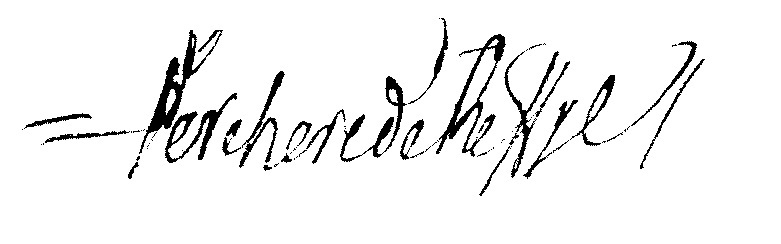
Signature of: hugues françois verchère de reffye